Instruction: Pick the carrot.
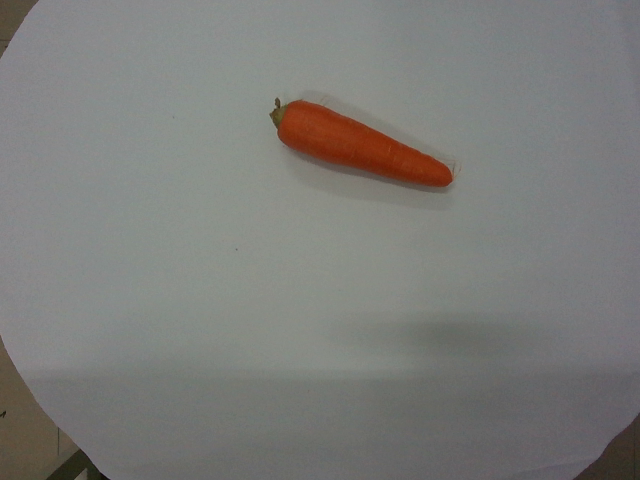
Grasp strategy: vertical